Identify and extract the amount in words, amount in numbers, payee name, cheque date, and bank name from the image.
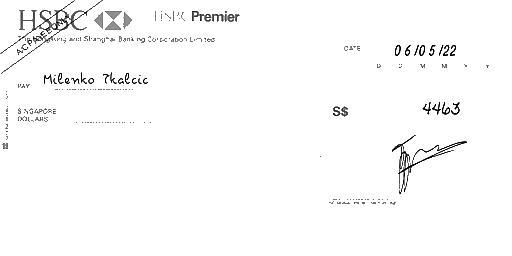
amt_in_words:
amt_in_figures: 4463
payee_name: Milenko Tkalcic
bank_name: HSBC
cheque_date: 06/05/22